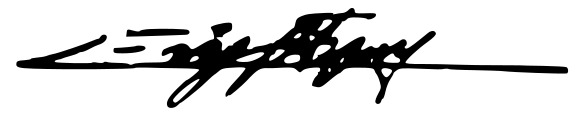
Signature of: evangelos averoff